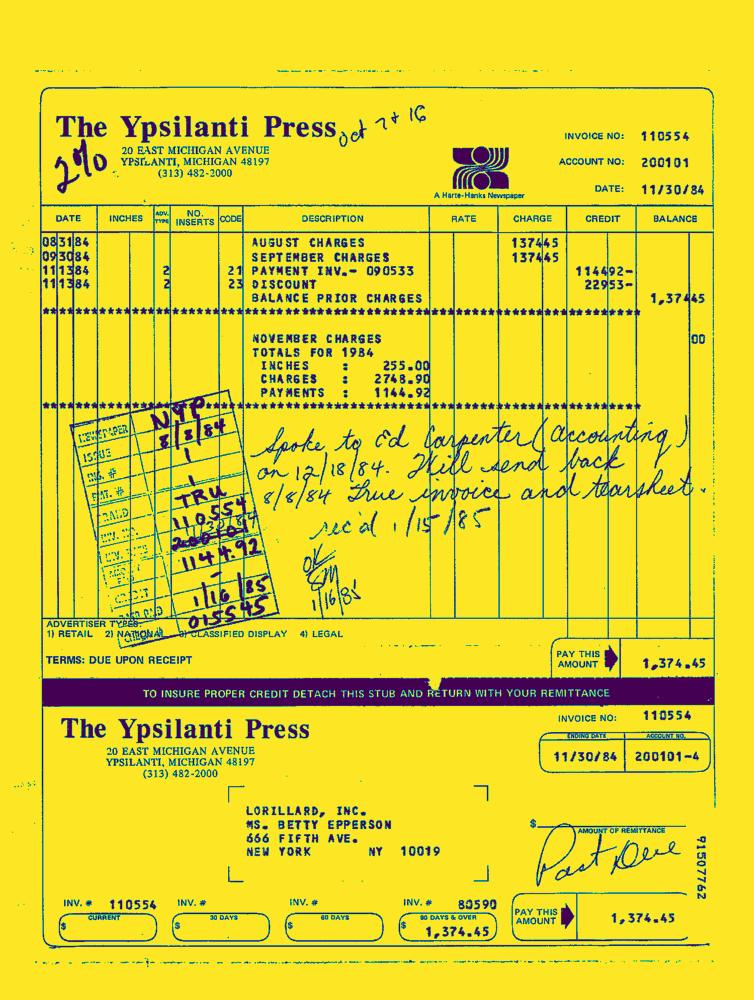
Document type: Invoice-Doc